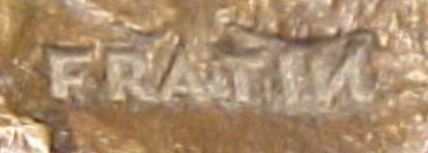
Signature of: christopher fratin